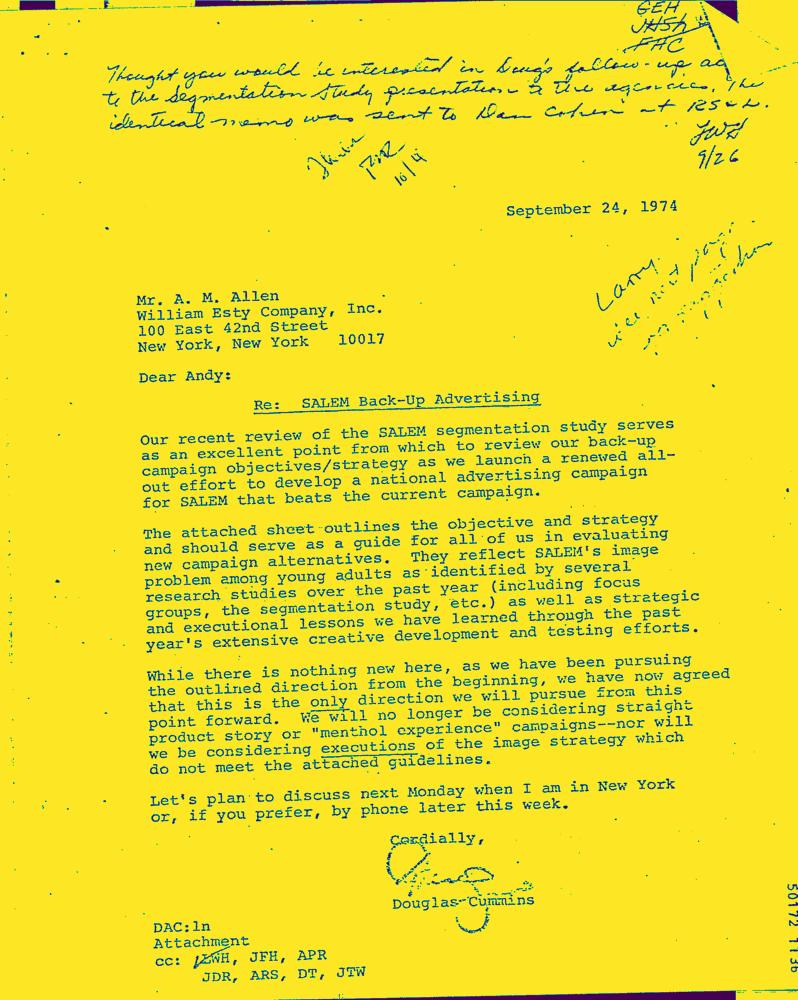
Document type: AD